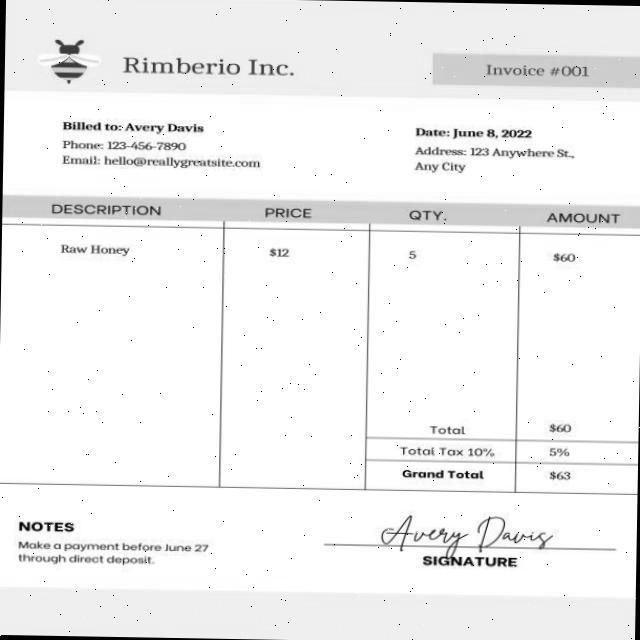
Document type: Invoice